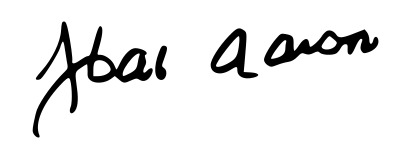
Signature of: hank aaron